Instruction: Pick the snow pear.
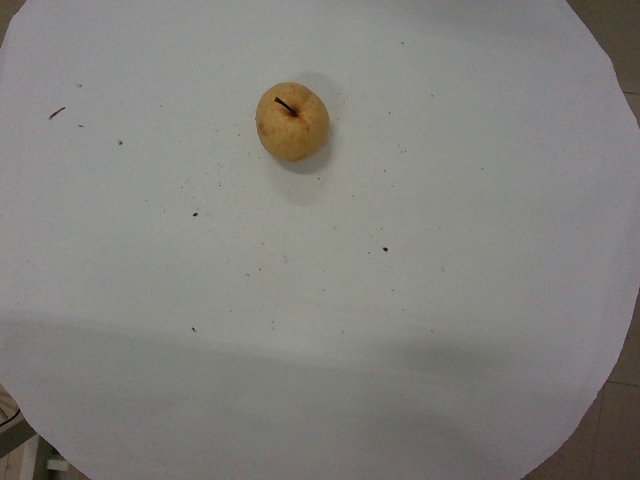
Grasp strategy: vertical